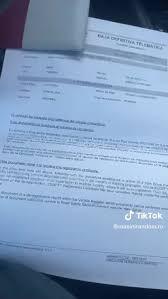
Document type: Invoice